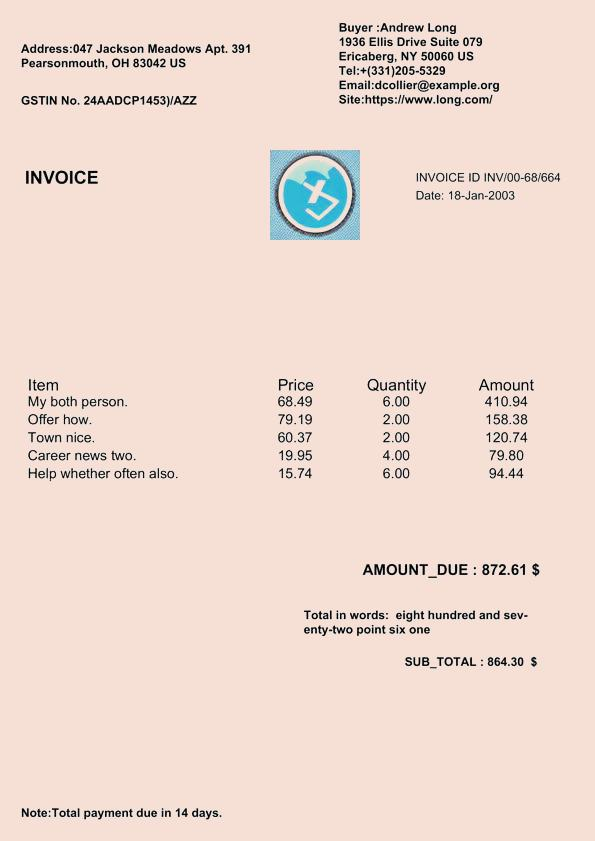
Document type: Invoice